Question: How does the patient history play a role?
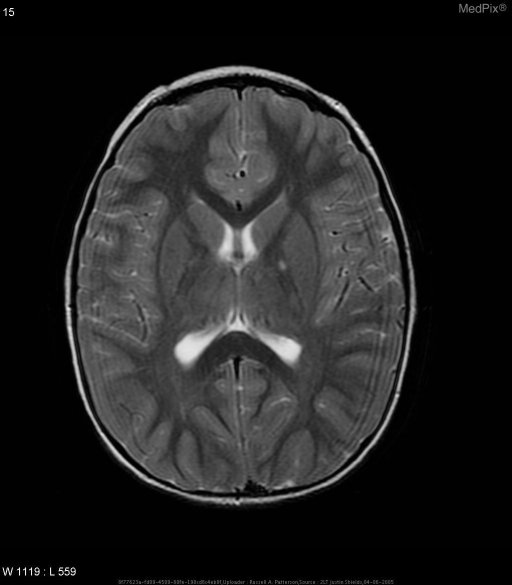
Answer: The patient's history of 10 yo girl with known disease for routine followup is key in understanding the case.